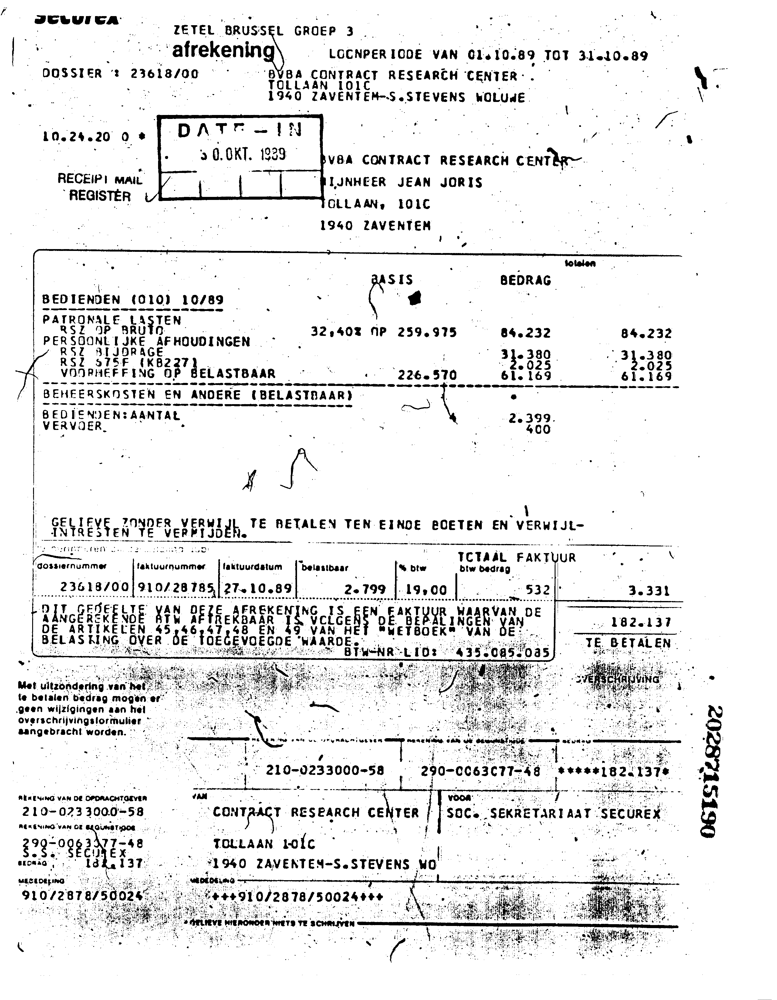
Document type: Invoice